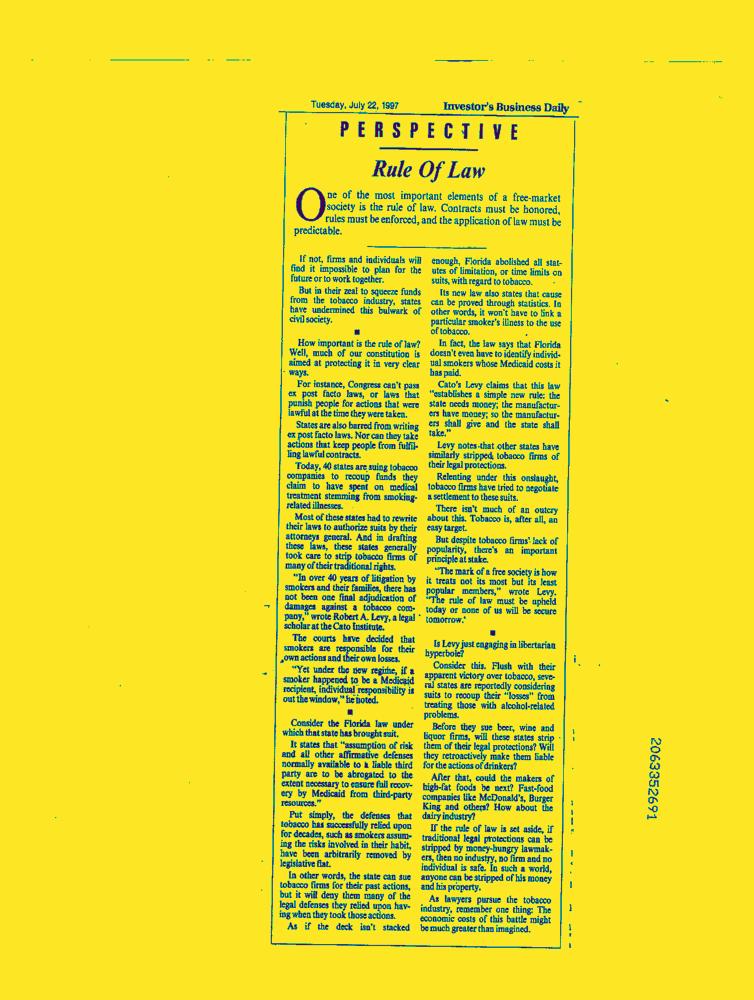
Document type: News-Article